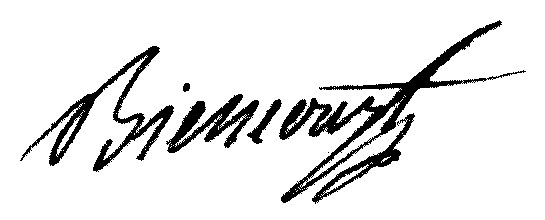
Signature of: charles de biencourt